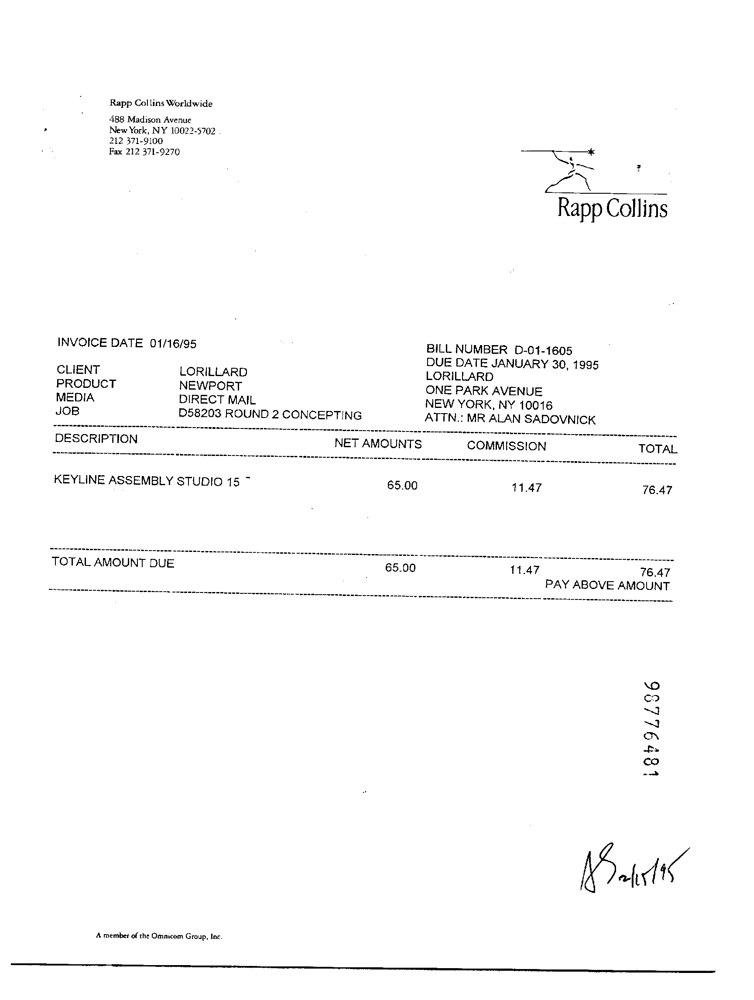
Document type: Invoice